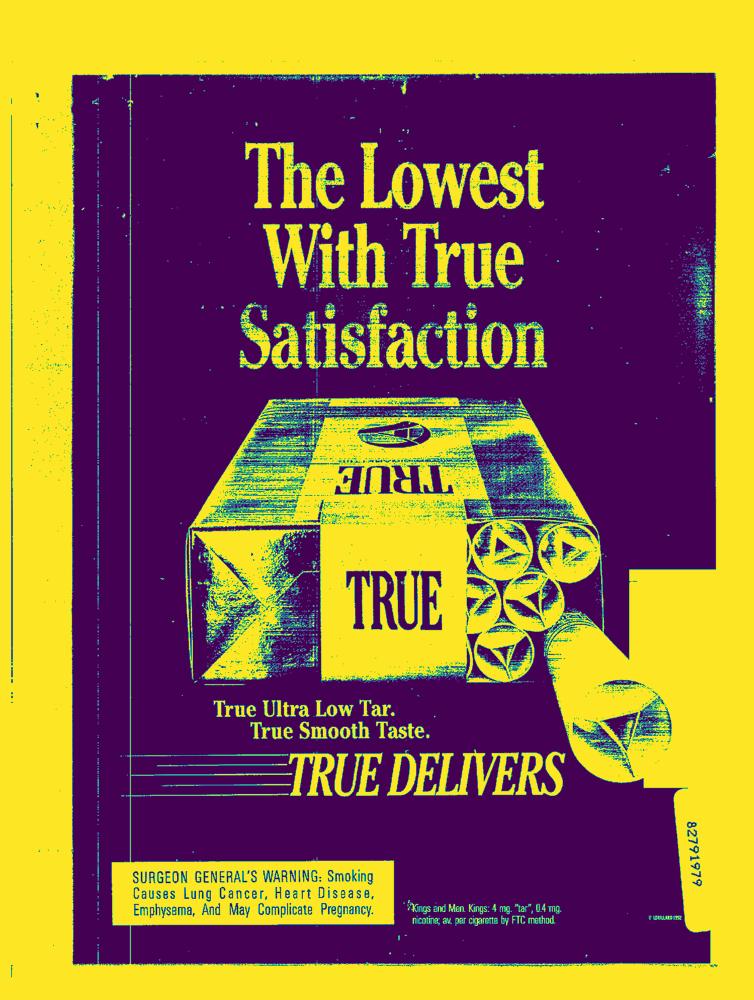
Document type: AD